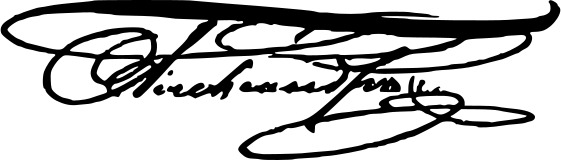
Signature of: alexander ii of russia